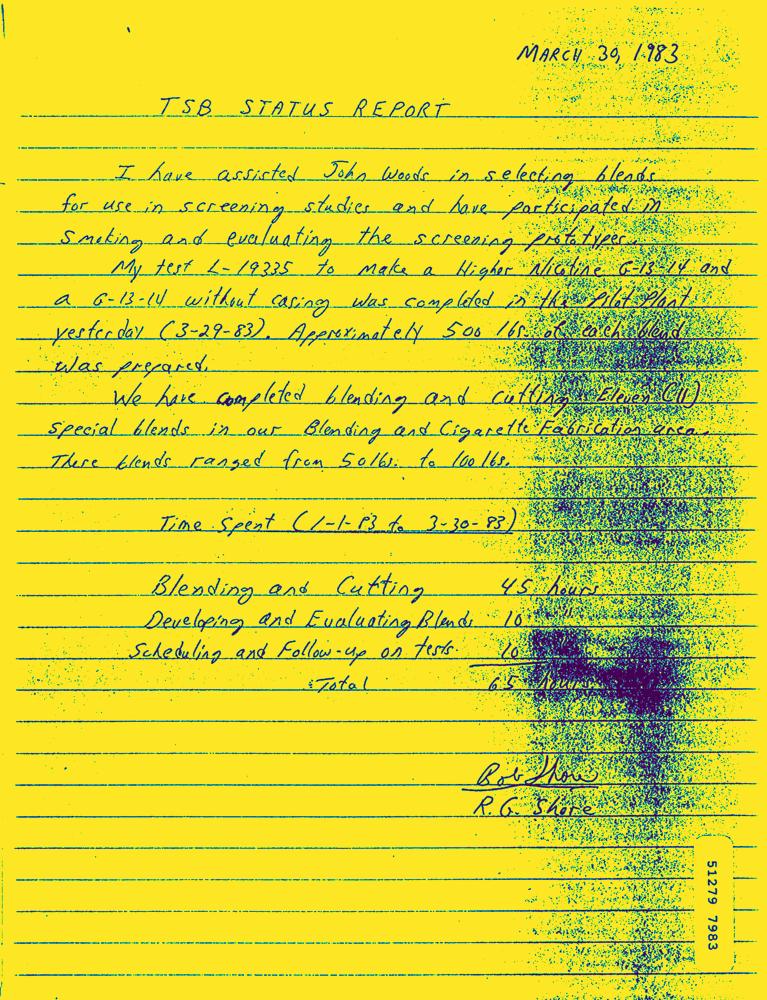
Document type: Hand-Written